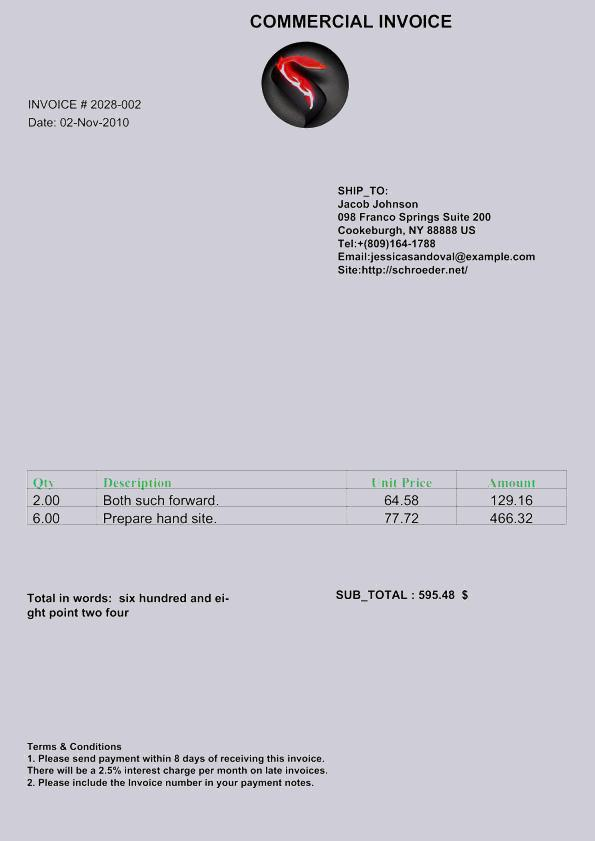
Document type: Invoice